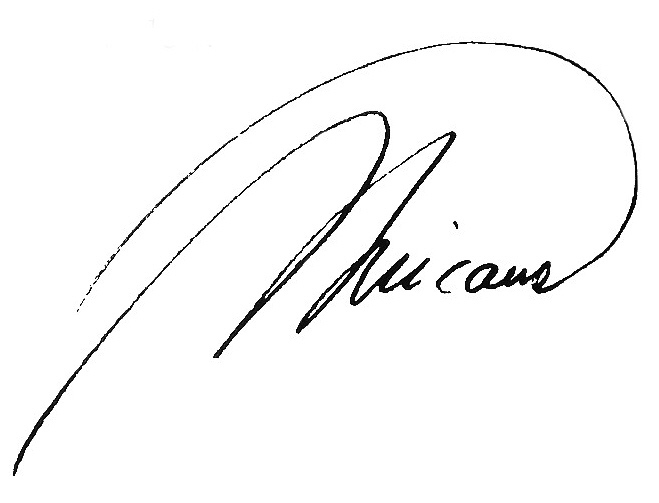
Signature of: juan liscano